Question: What type of tax is indicated in the document, personal property or real estate?
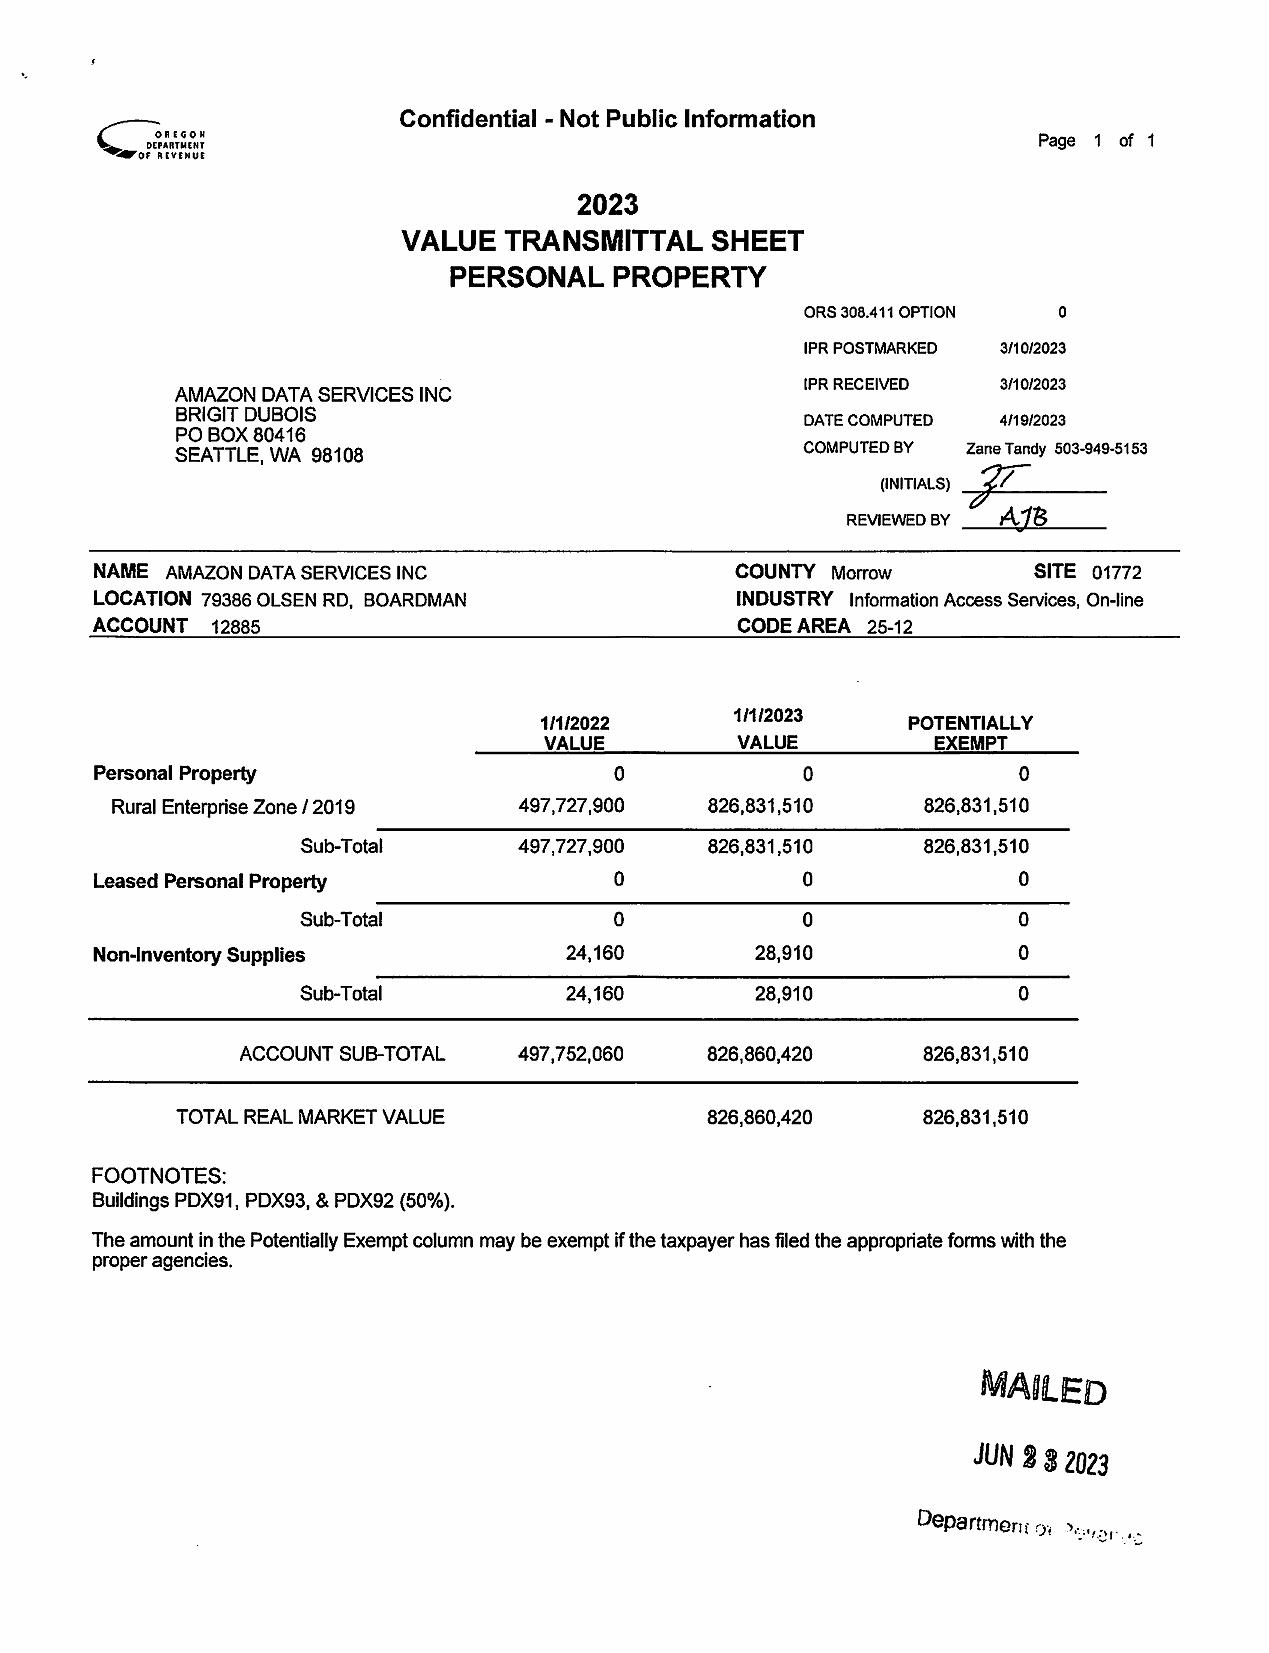
Answer: "Personal Property"